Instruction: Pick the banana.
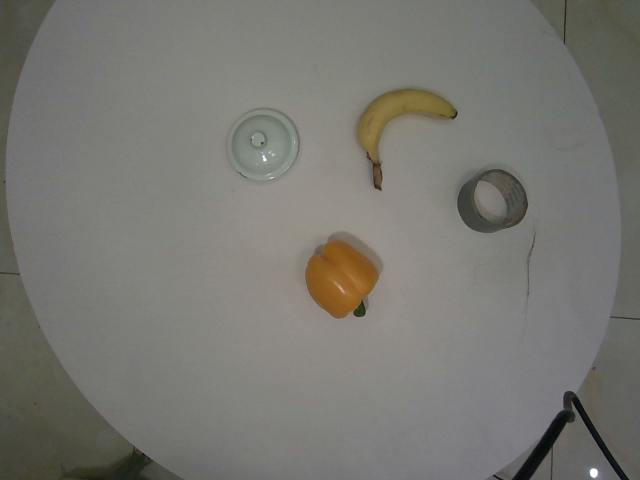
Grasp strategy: vertical